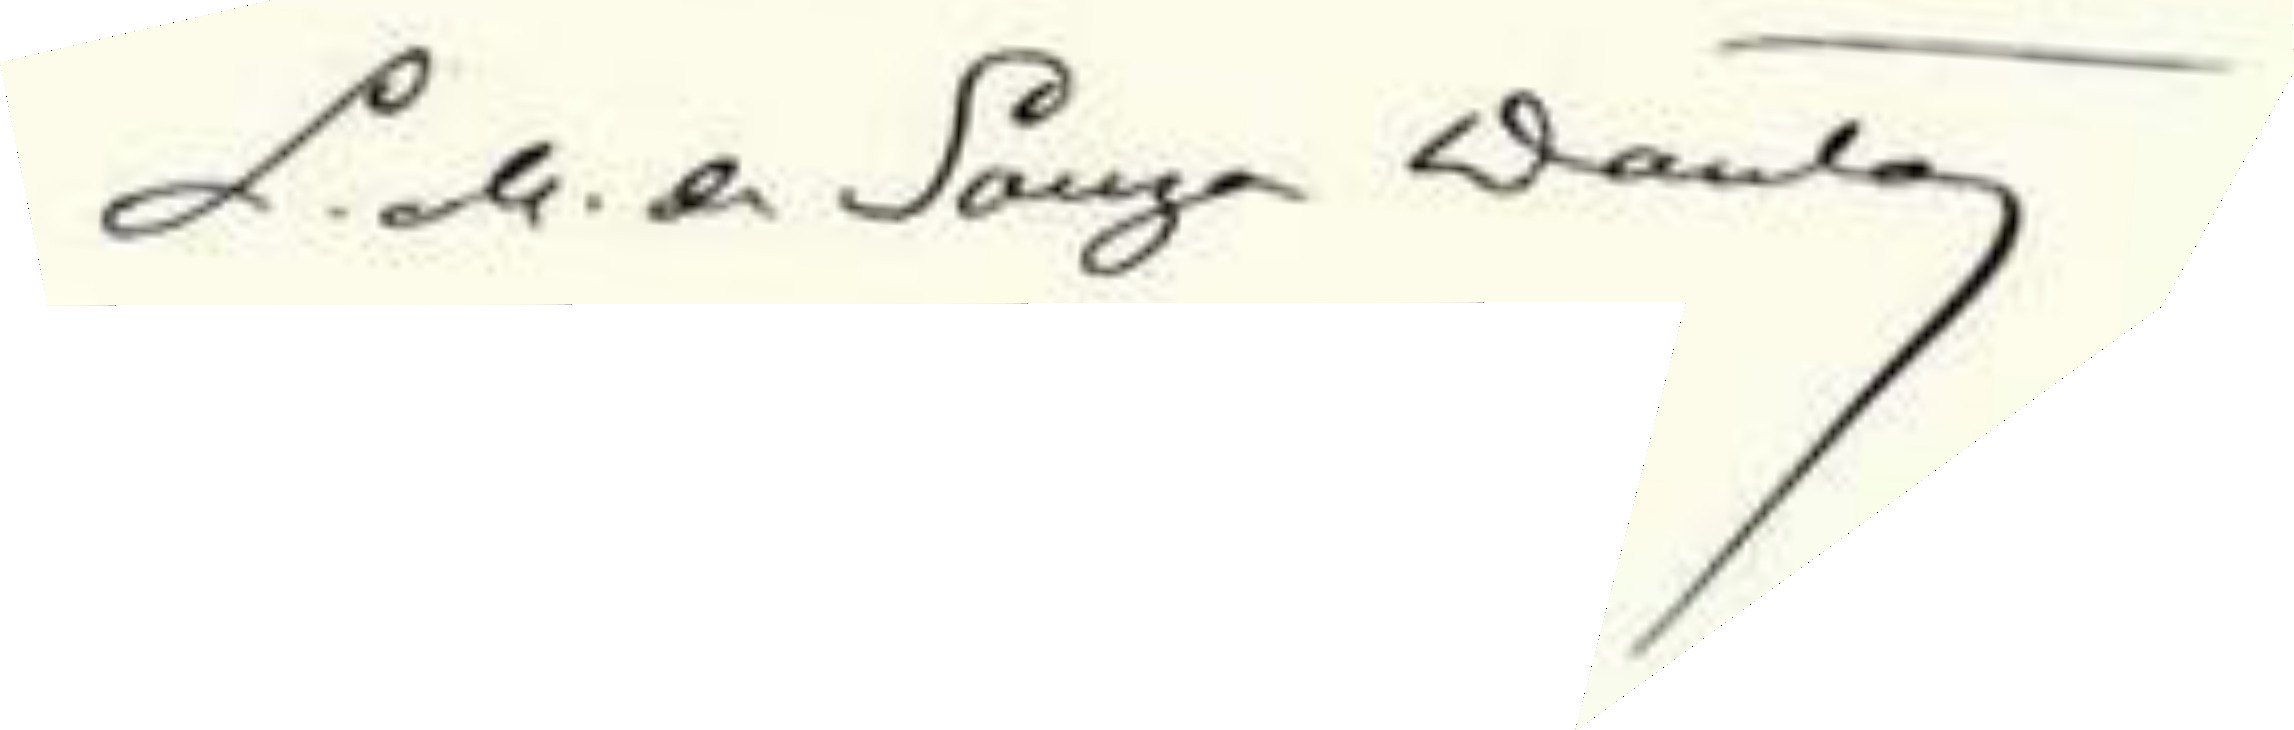
Signature of: luis martins de souza dantas